Question: In what way does the history help explain the case?
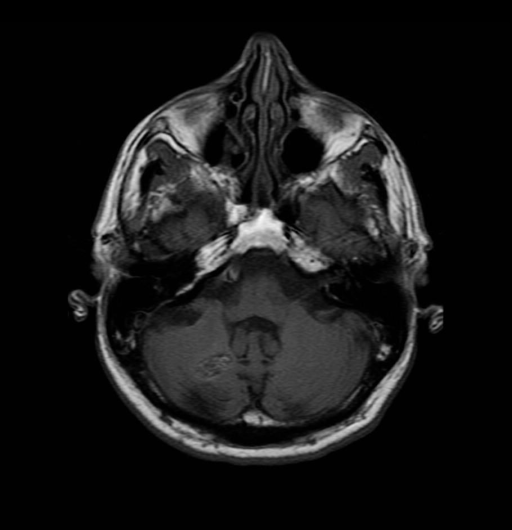
Answer: The patient's history of Not reported by author.

However, patient's with studies similar to the one presented for review here can present with headache or seizures is key in understanding the case.